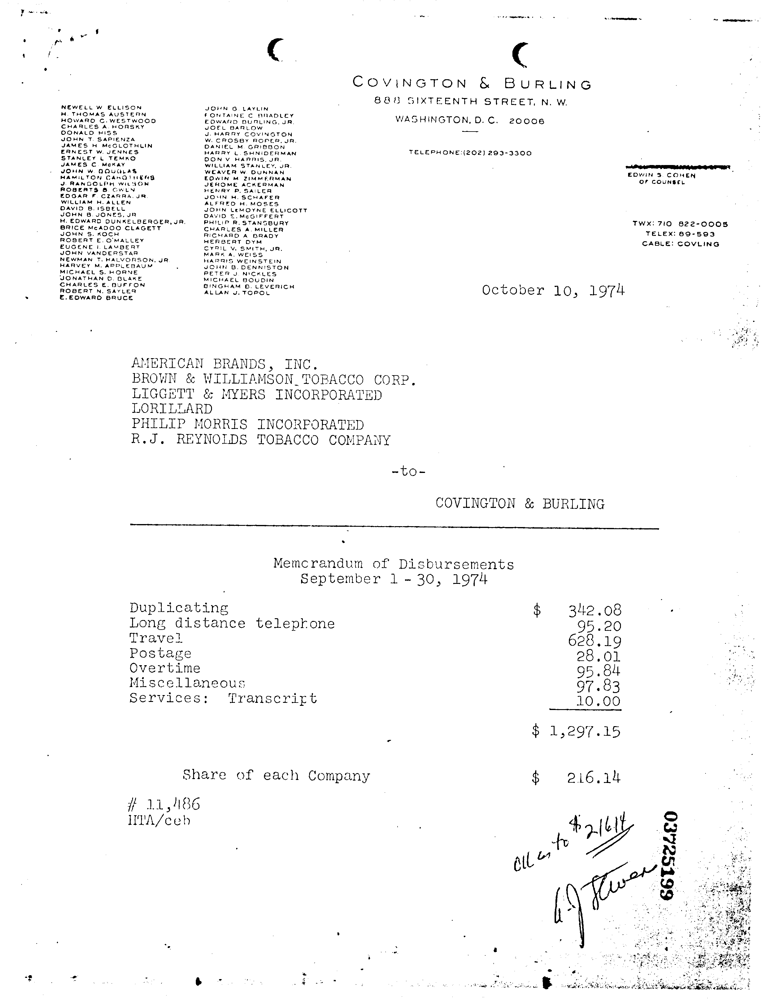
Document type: Invoice